Question: What jurisdiction, city, or county is the document associated with?
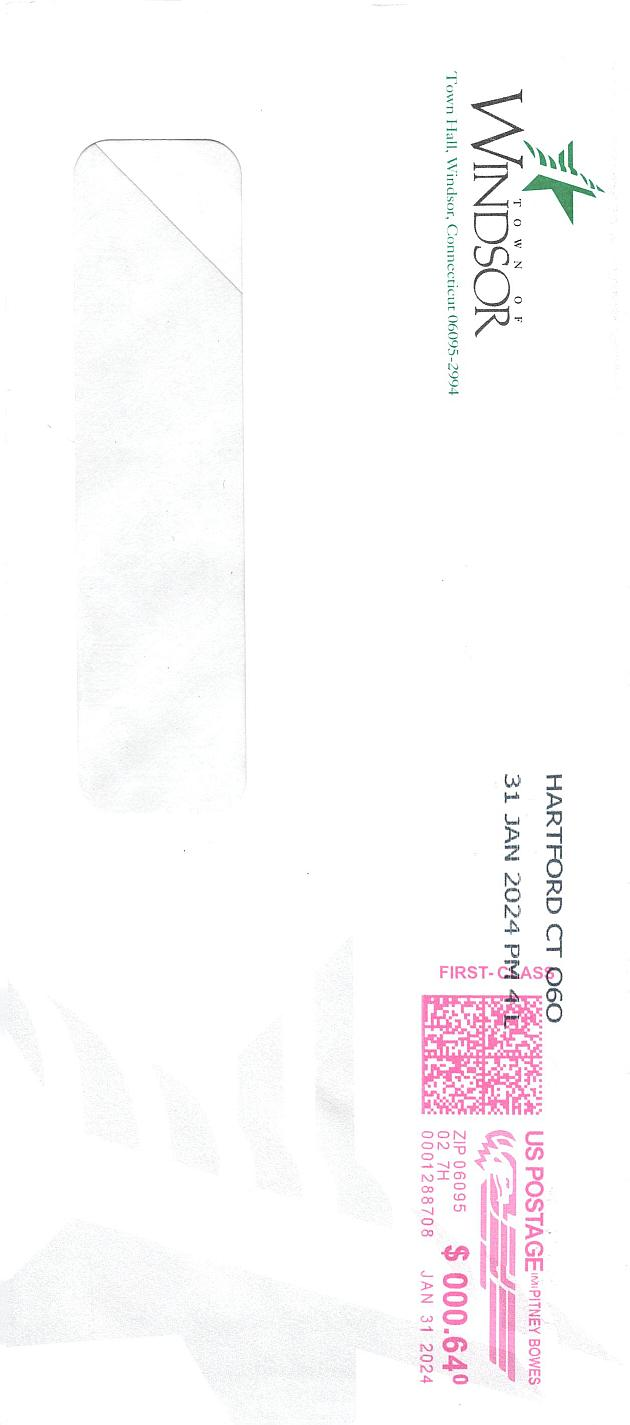
Answer: "Windsor"